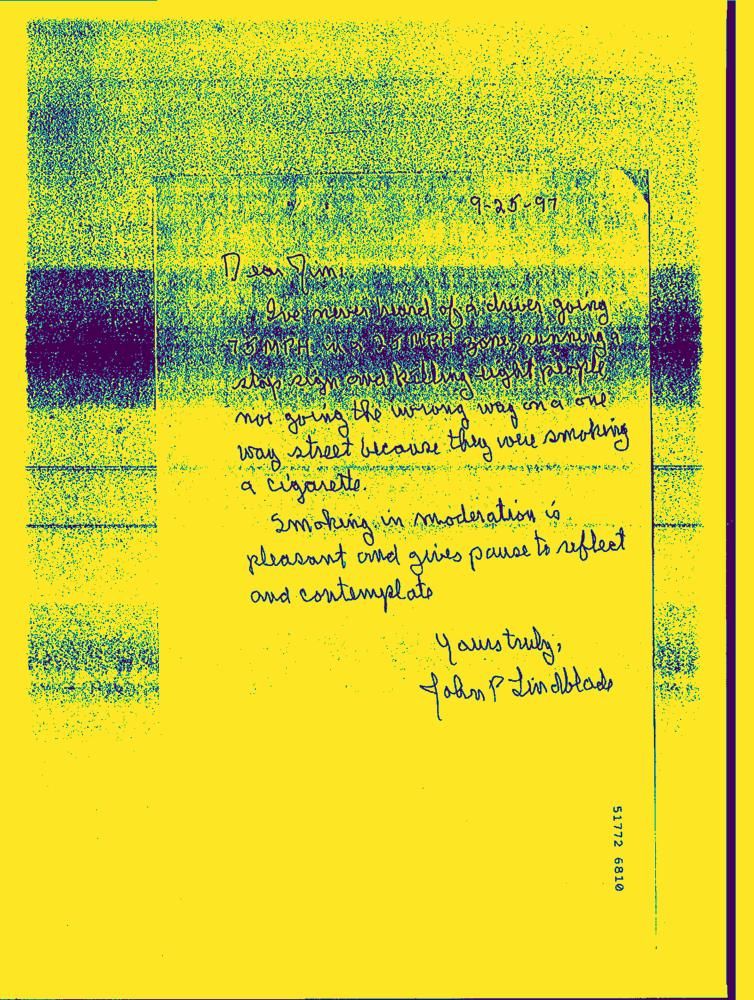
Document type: Hand-Written